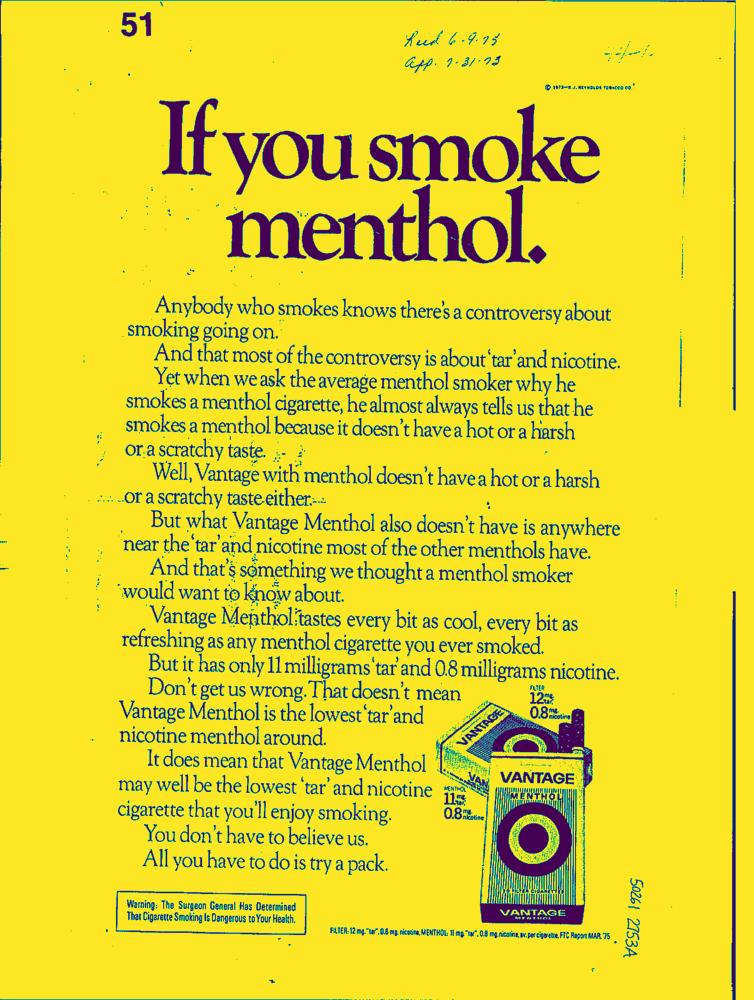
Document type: AD